Question: Which state is mentioned in the document?
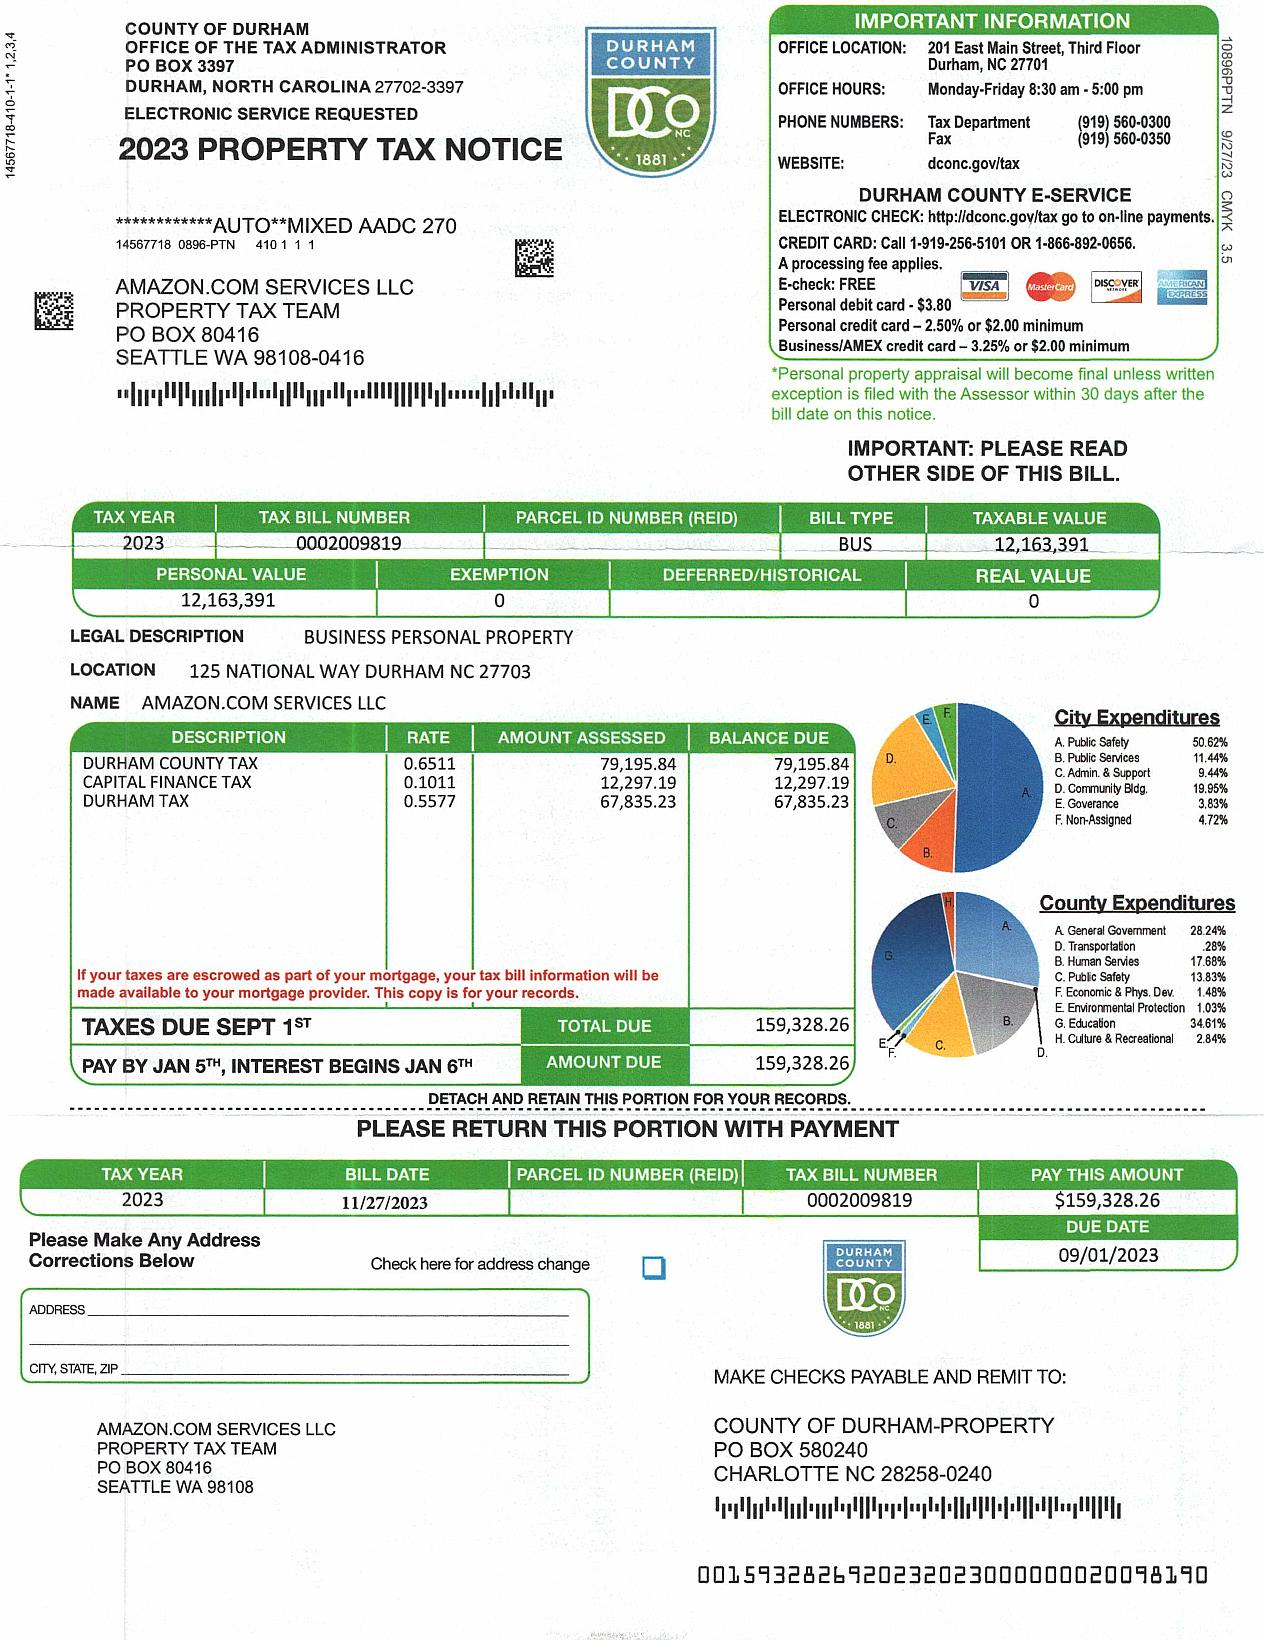
Answer: "NORTH CAROLINA"